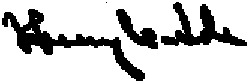
Signature of: henry clay ide